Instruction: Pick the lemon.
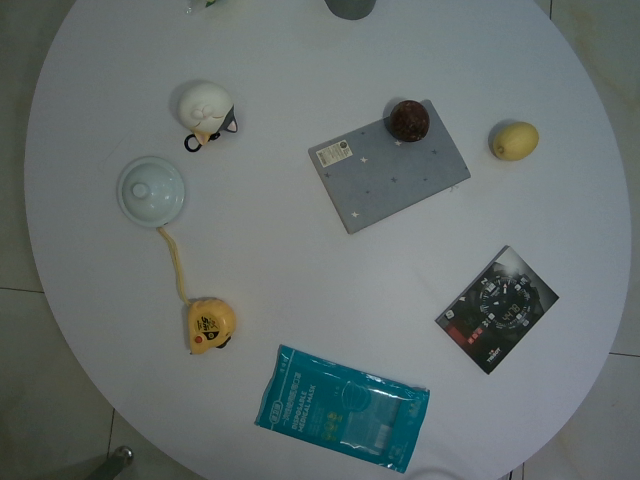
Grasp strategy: vertical